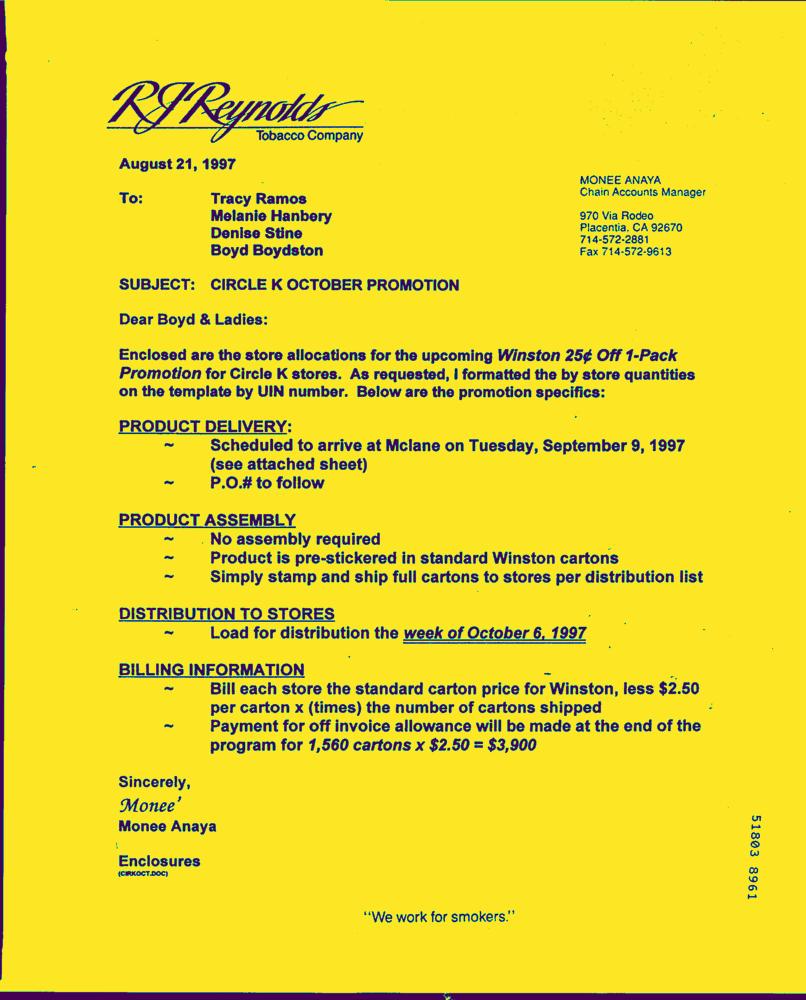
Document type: Letter-Doc